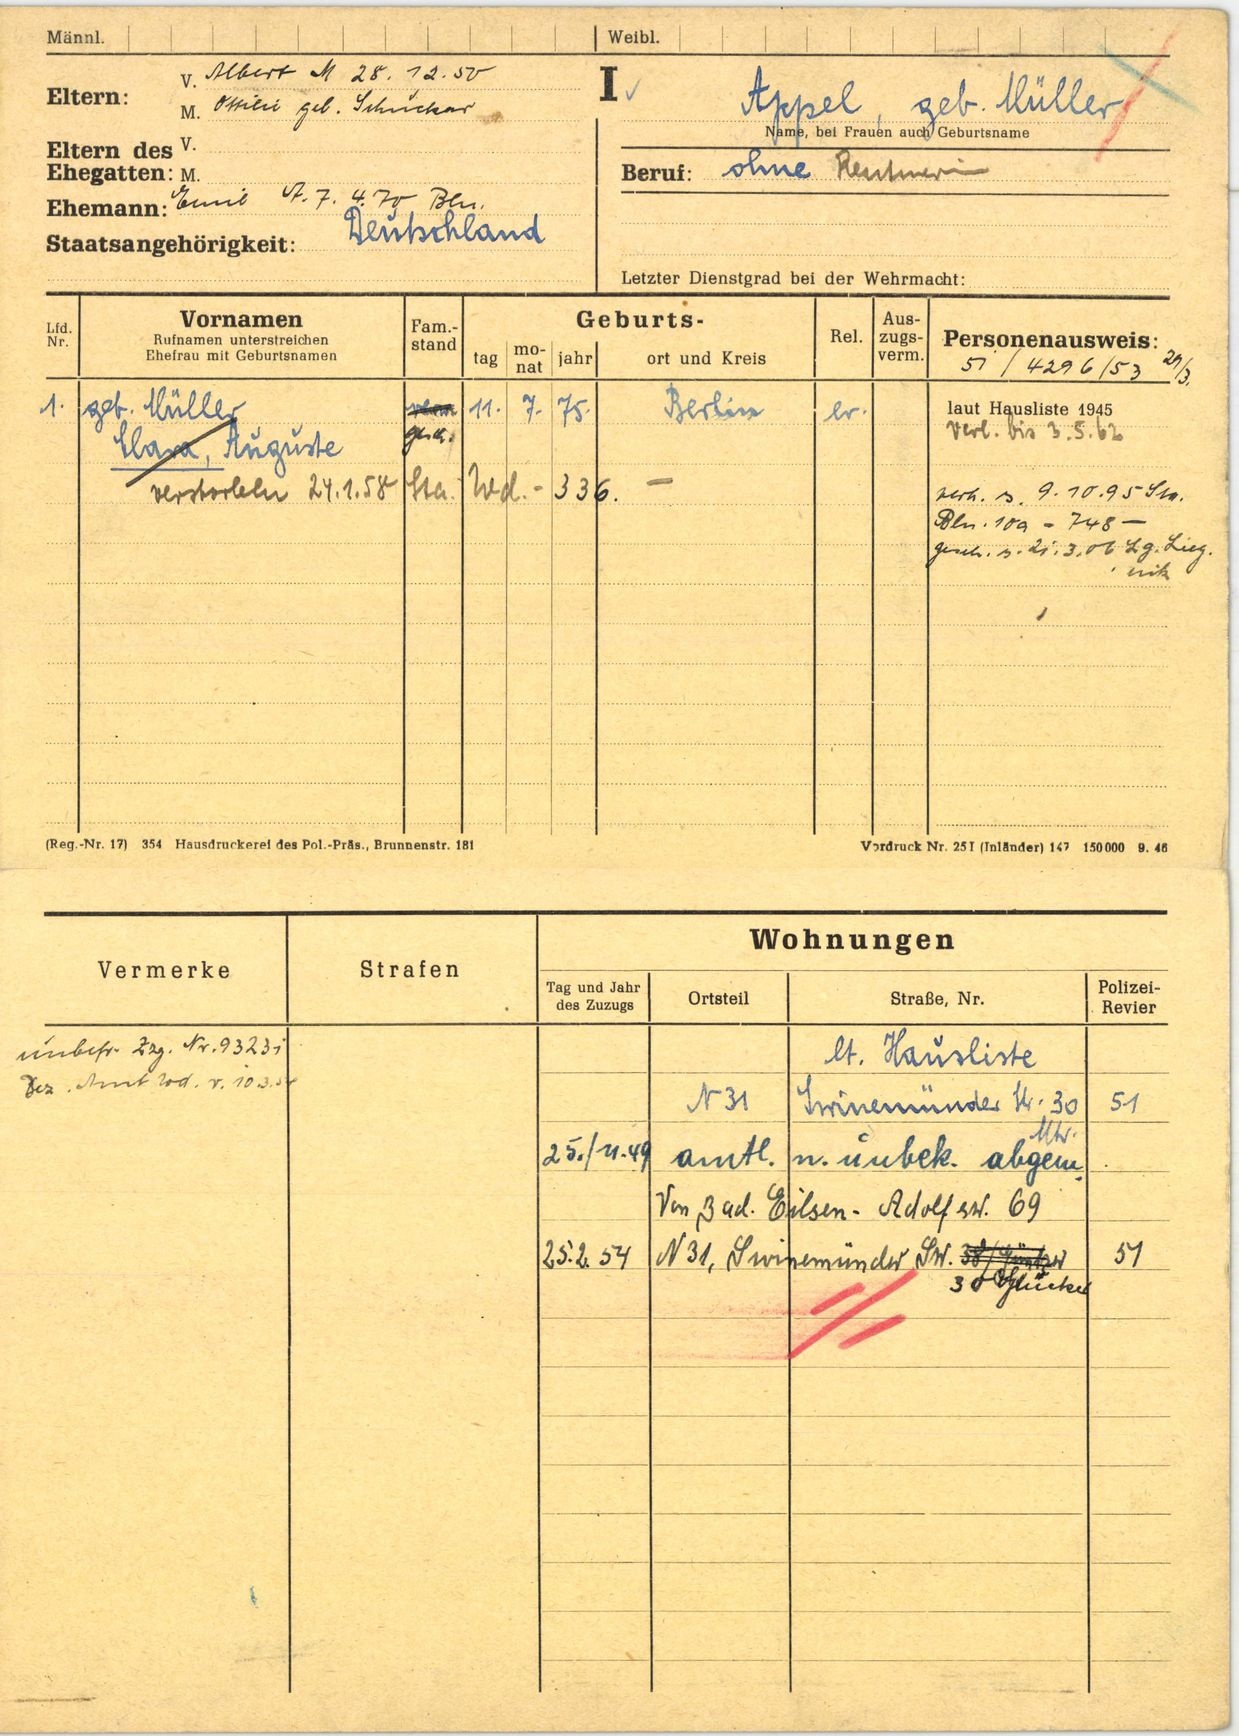
Appel, geb. Müller